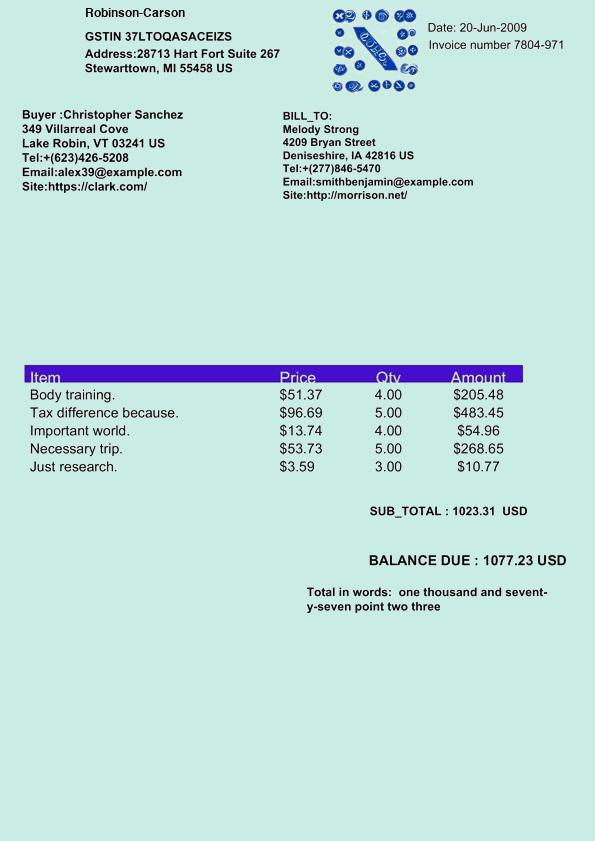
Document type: Invoice